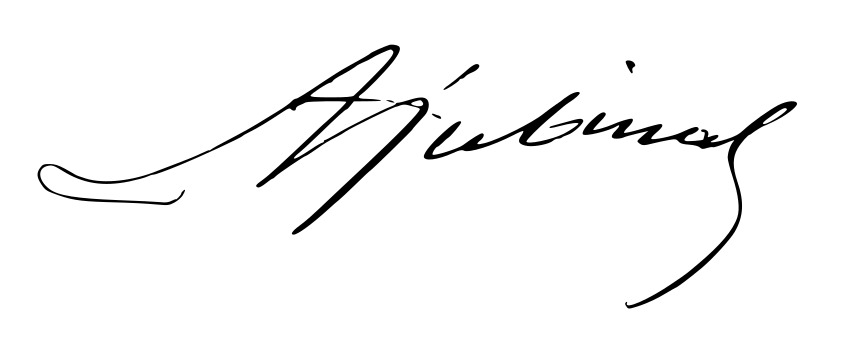
Signature of: achille jubinal